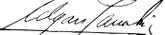
Signature of: édgar sanabria